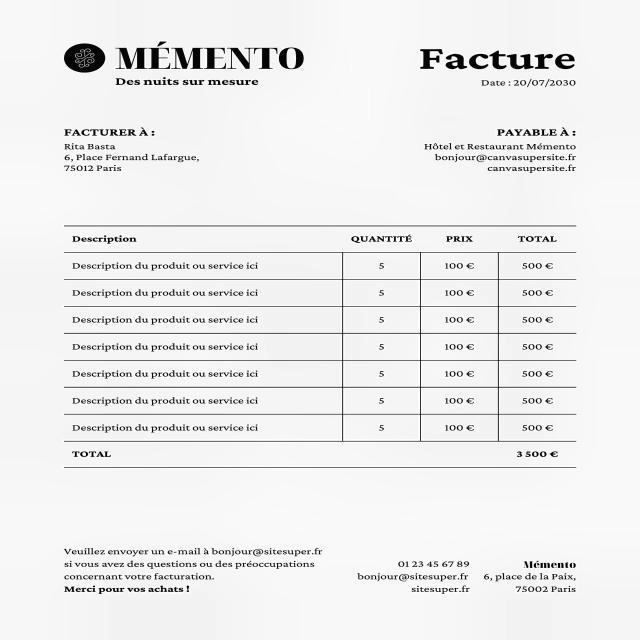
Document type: Invoice